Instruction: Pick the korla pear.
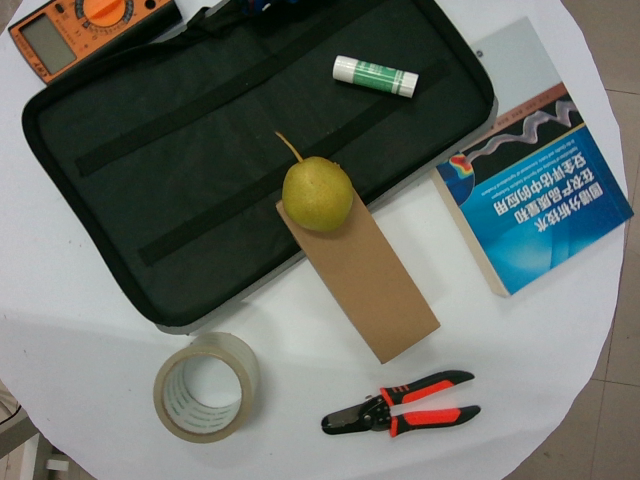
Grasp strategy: vertical